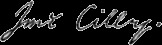
Signature of: jonathan cilley